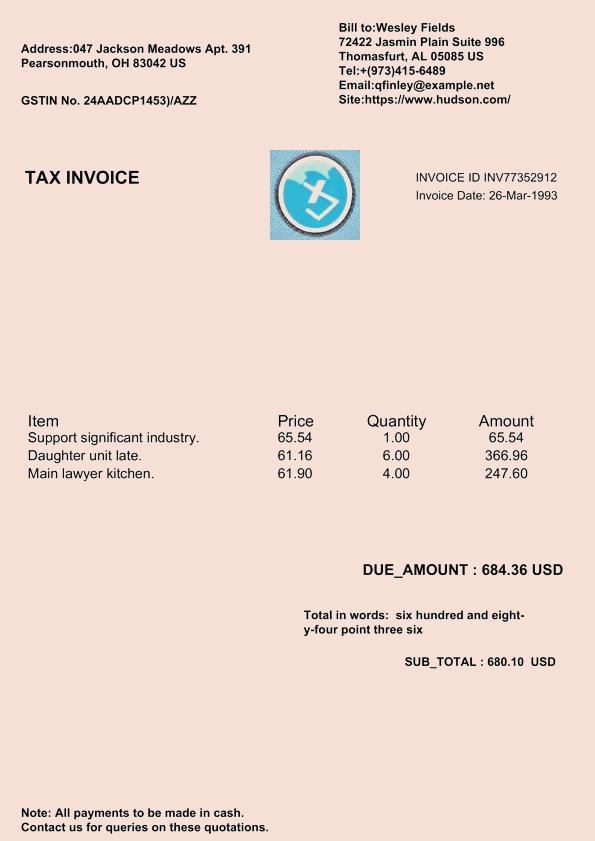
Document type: Invoice